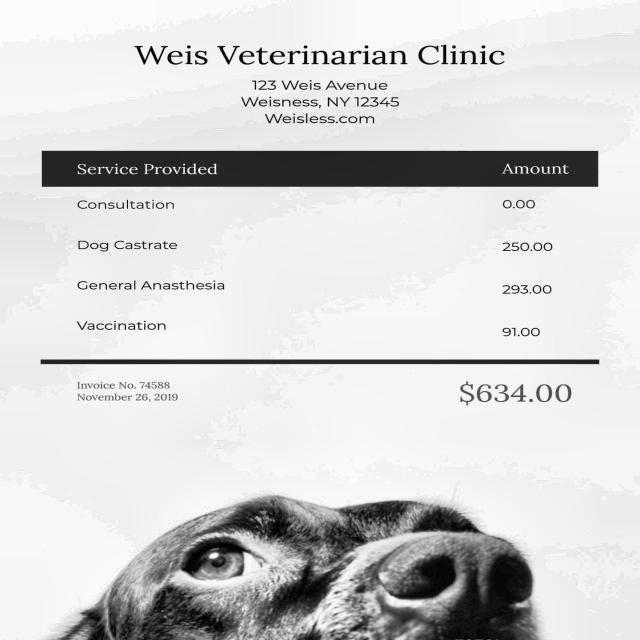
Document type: Invoice